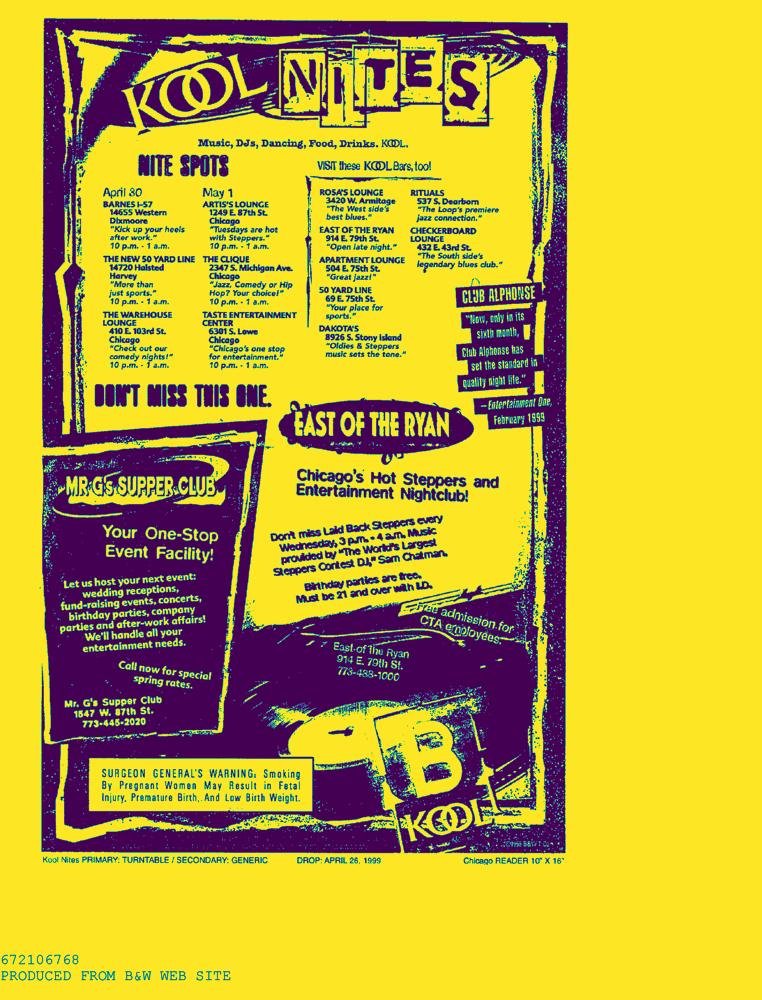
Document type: AD